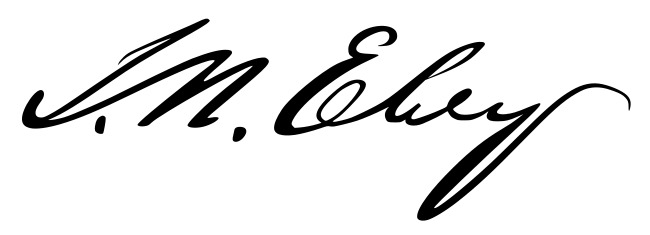
Signature of: isaac n ebey